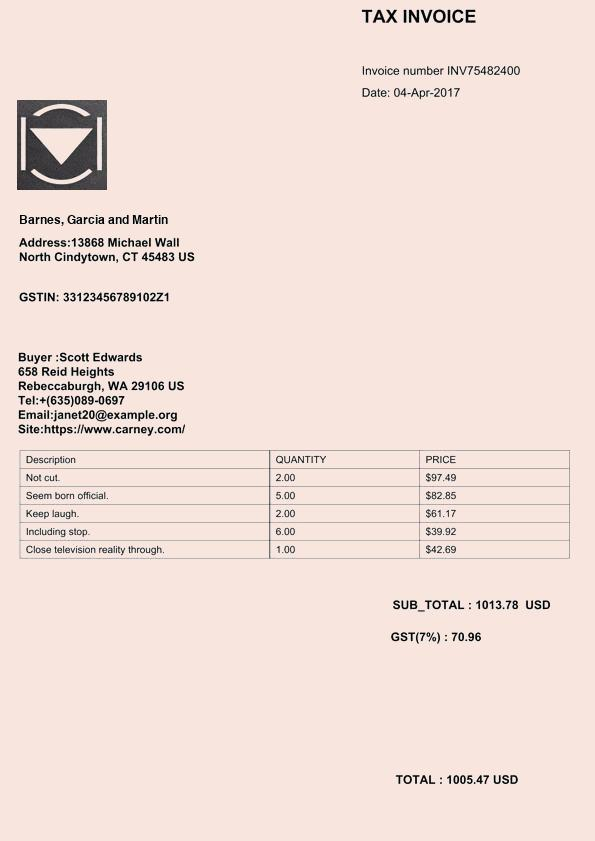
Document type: Invoice